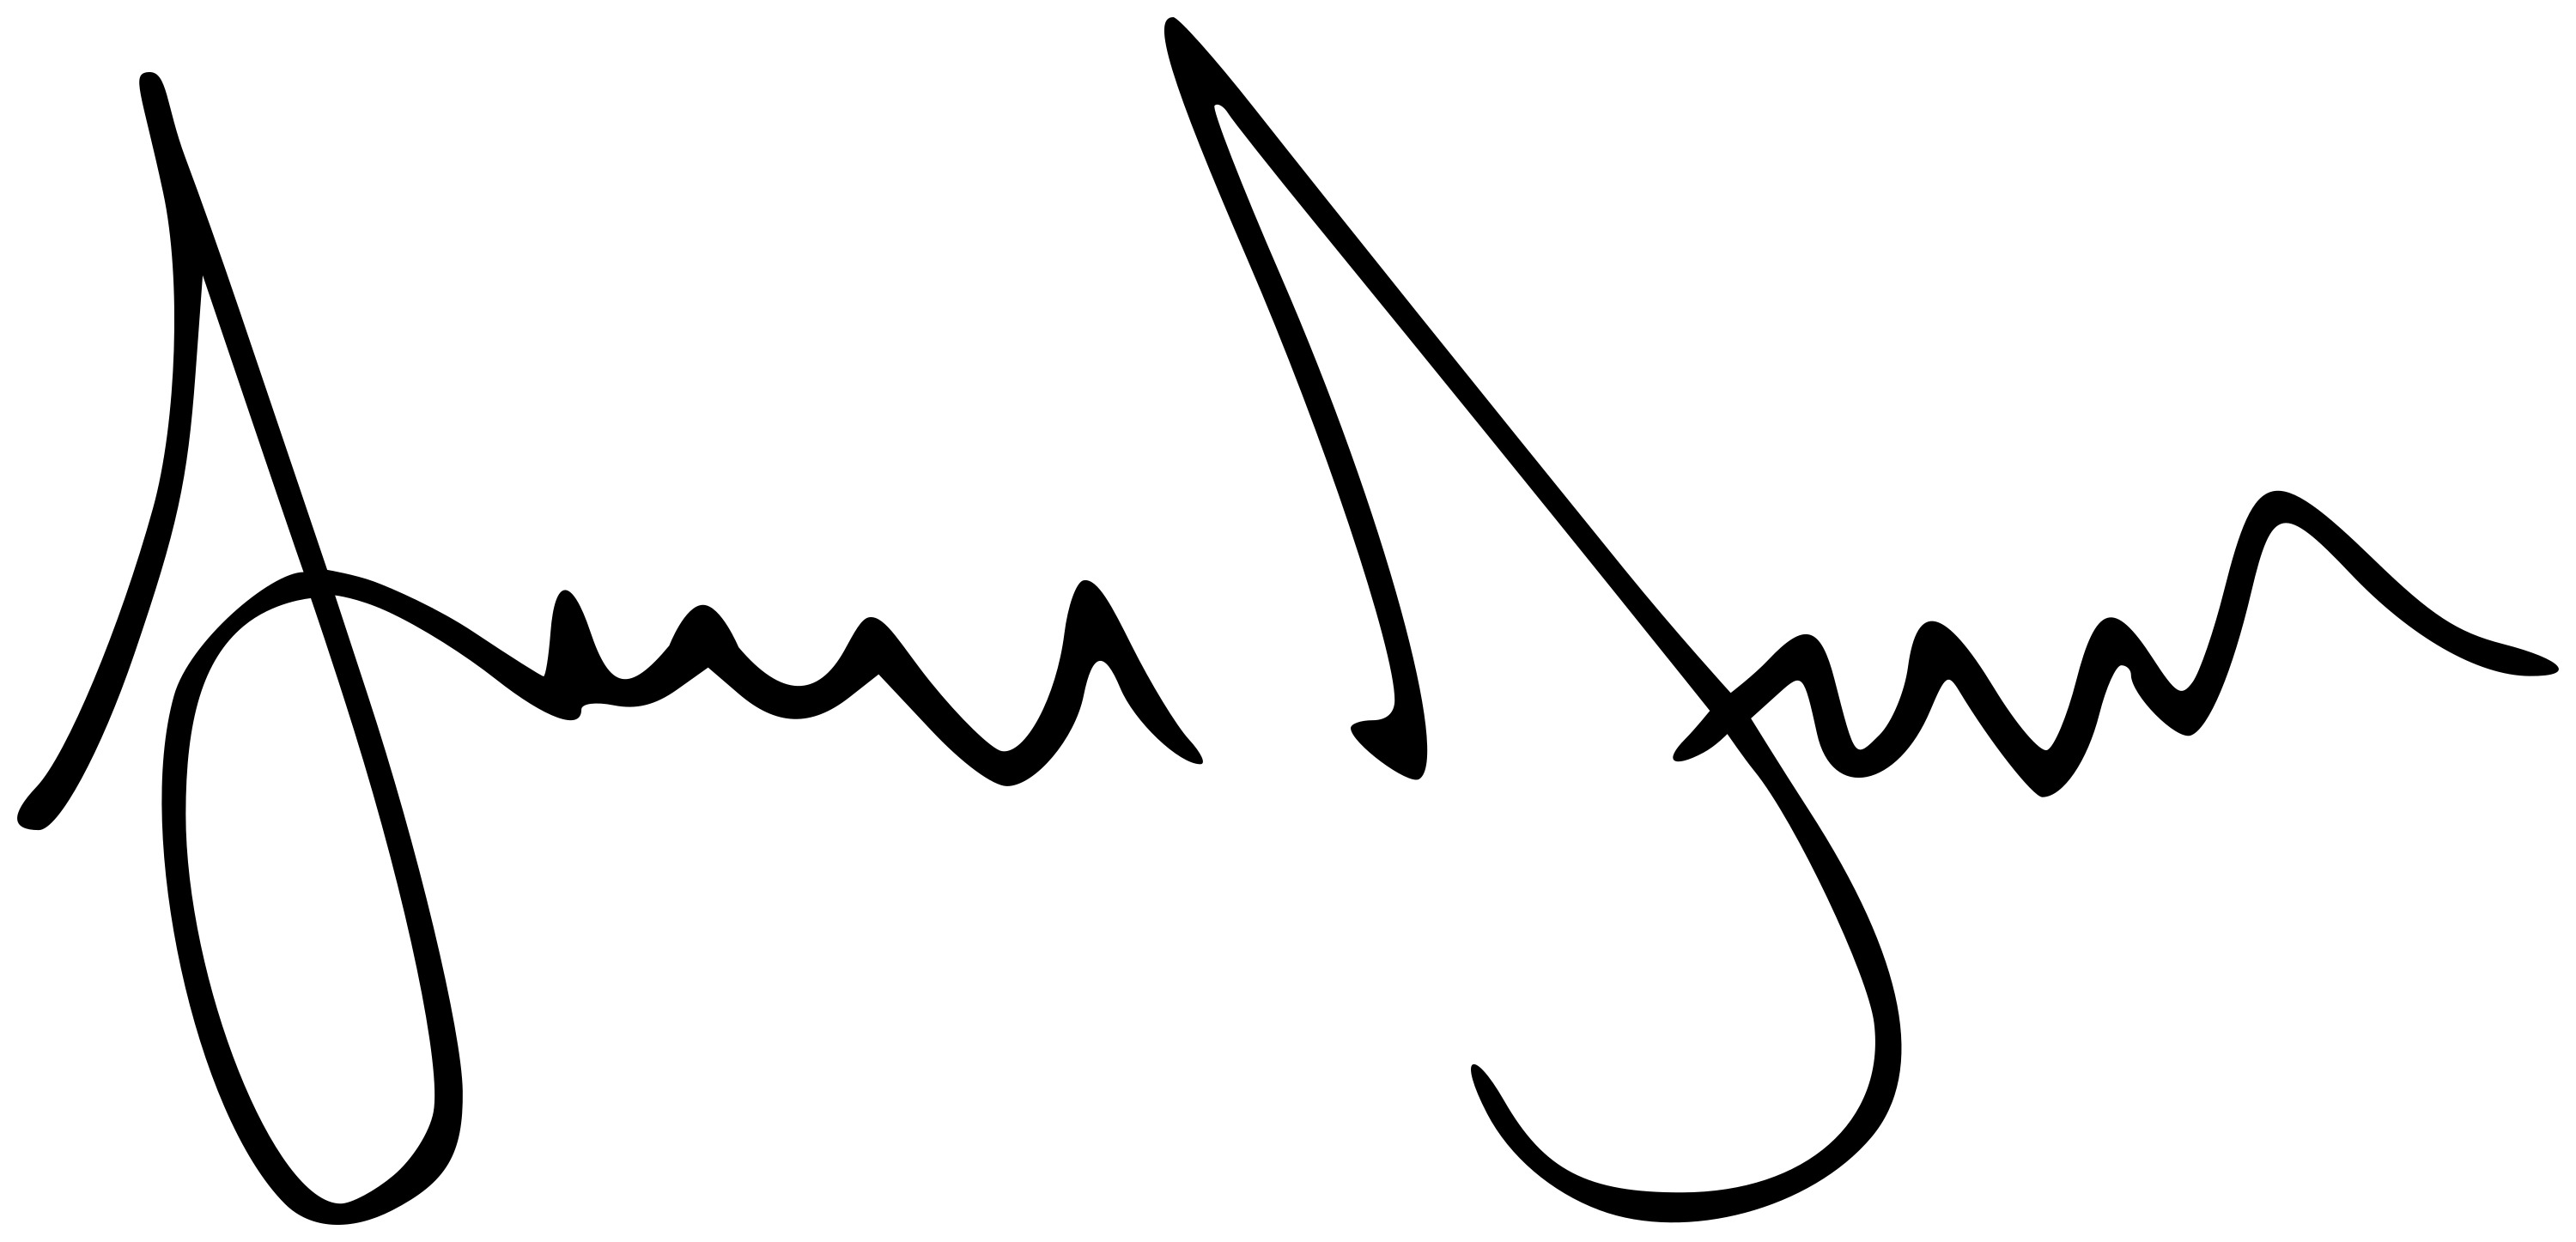
Signature of: jamie dornan